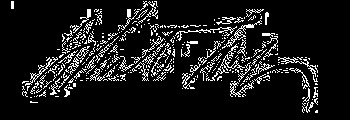
Signature of: john davis long